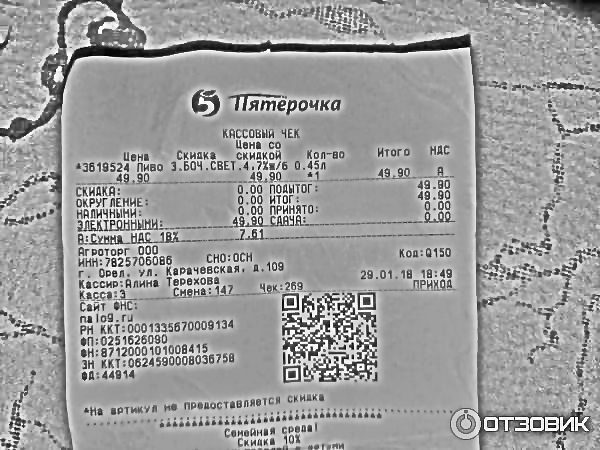
Продавец: АГРОТОРГ 000
ИНН: 7825706086
Дата: 29.01.18
Итого: 49.90